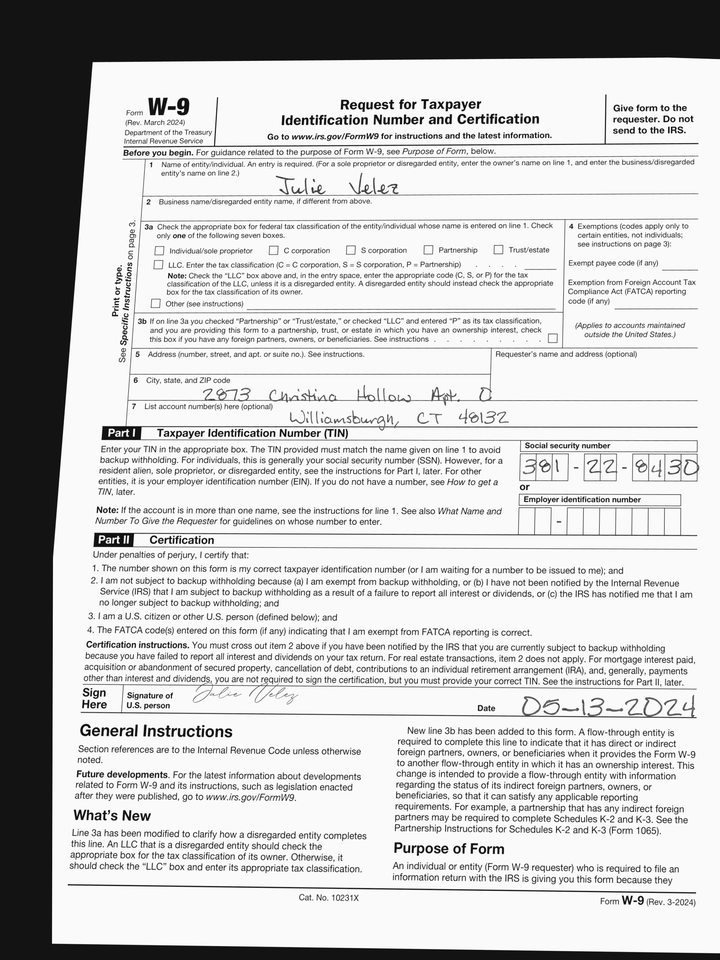
adr1: 2873 Christina Hollow Apt. 094
adr2: Williamsburgh, CT 48132
cbx: no
ssn: 381228430
enm: Julie Velez
sdt: 05-13-2024